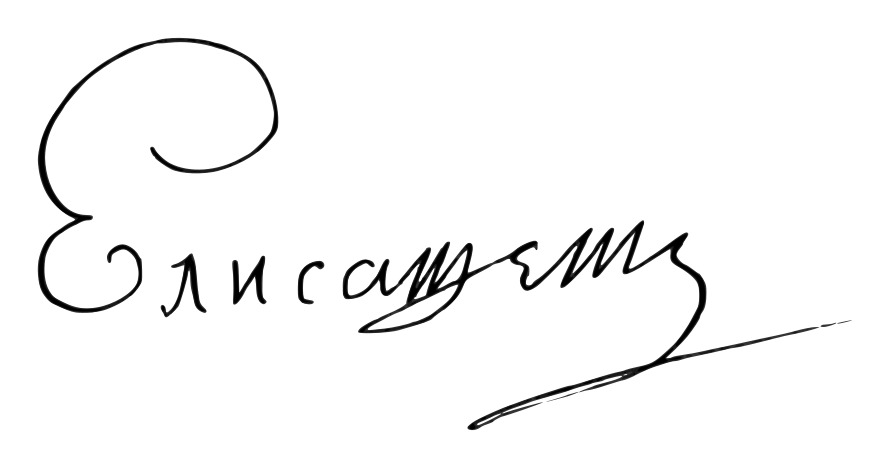
Signature of: elizabeth i of russia